Question: What is the suspected problem?
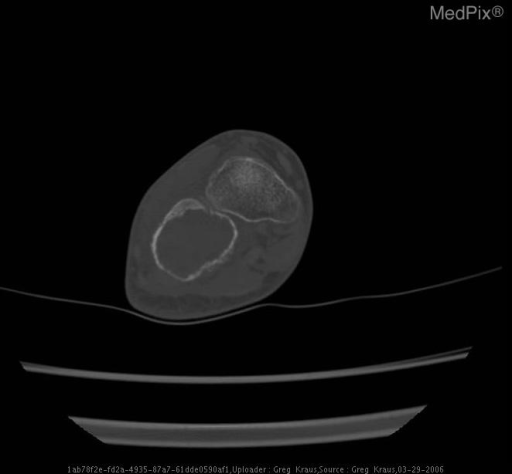
Answer: The findings suggest AP, lateral and oblique radiographic views of the right foot show a well-defined radiolucent medullary mass of the cuboid bone that expands the cortex but does not cause cortical disruption. There is a narrow zone of transition. Follow-up radiographs after curettage show the cement placement in the region of curettage without recurrence of the aneurysmal bone cyst.

Axial CT of the right foot with bone windows show a lytic mass expanding the cuboid bone  and measuring 3 cm x 2.6 cm in greatest dimension with multiple fluid-fluid levels. The cortex is thinned. Soft tissue windows suggest fluid-fluid levels. No matrix calcifications are seen. These findings are consistent with an aneurysmal bone  cyst.. Soft tissue windows suggest fluid-fluid levels. No matrix calcifications are seen.. The patient might have a history of 11y/o female with h/o trauma now with persistent pain..